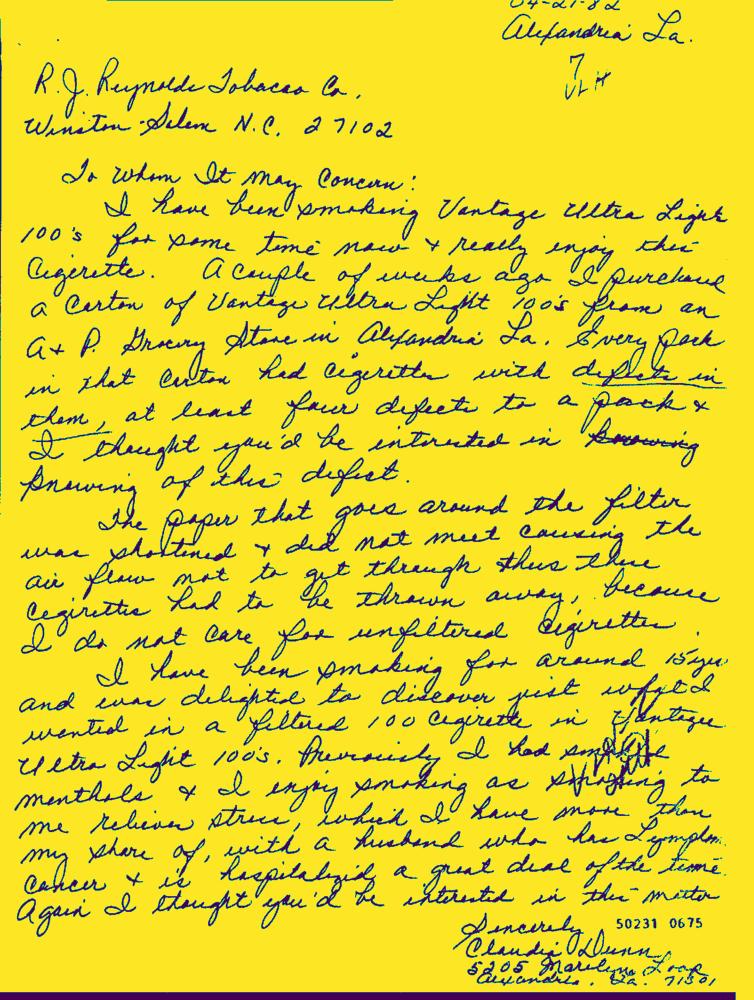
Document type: Hand-Written